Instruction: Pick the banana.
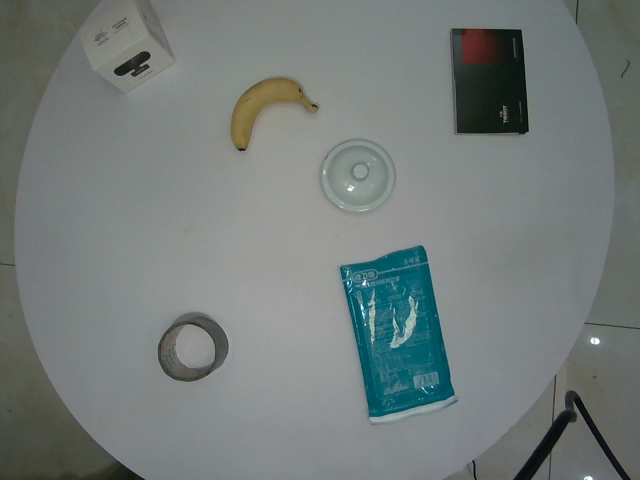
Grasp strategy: vertical